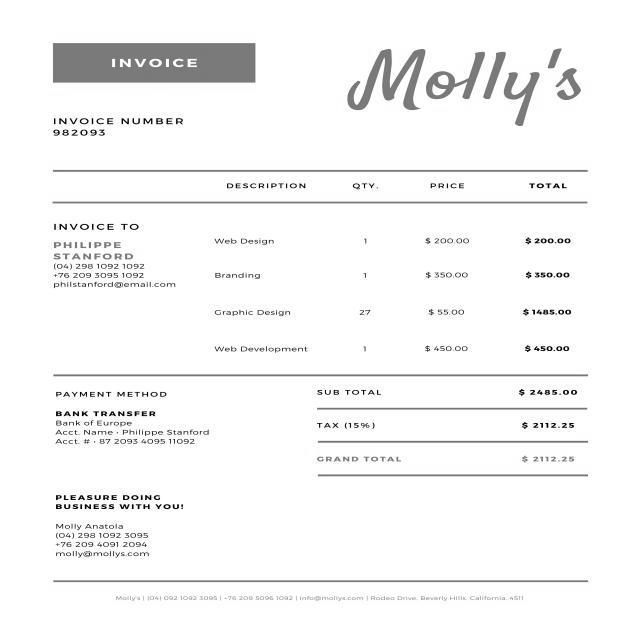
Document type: Invoice